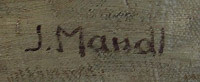
Signature of: josef mandl